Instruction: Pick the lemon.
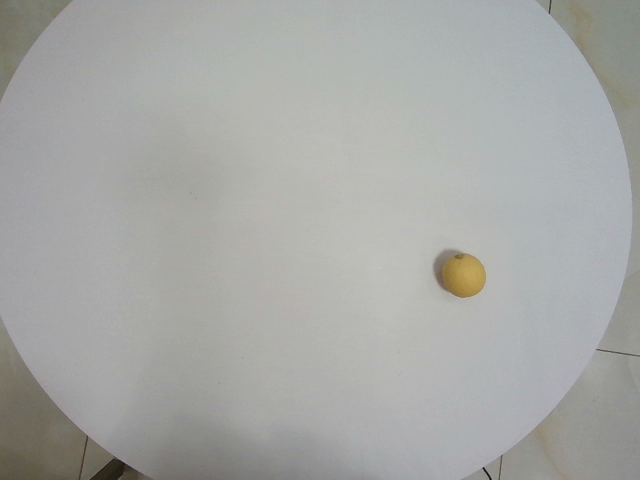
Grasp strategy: vertical